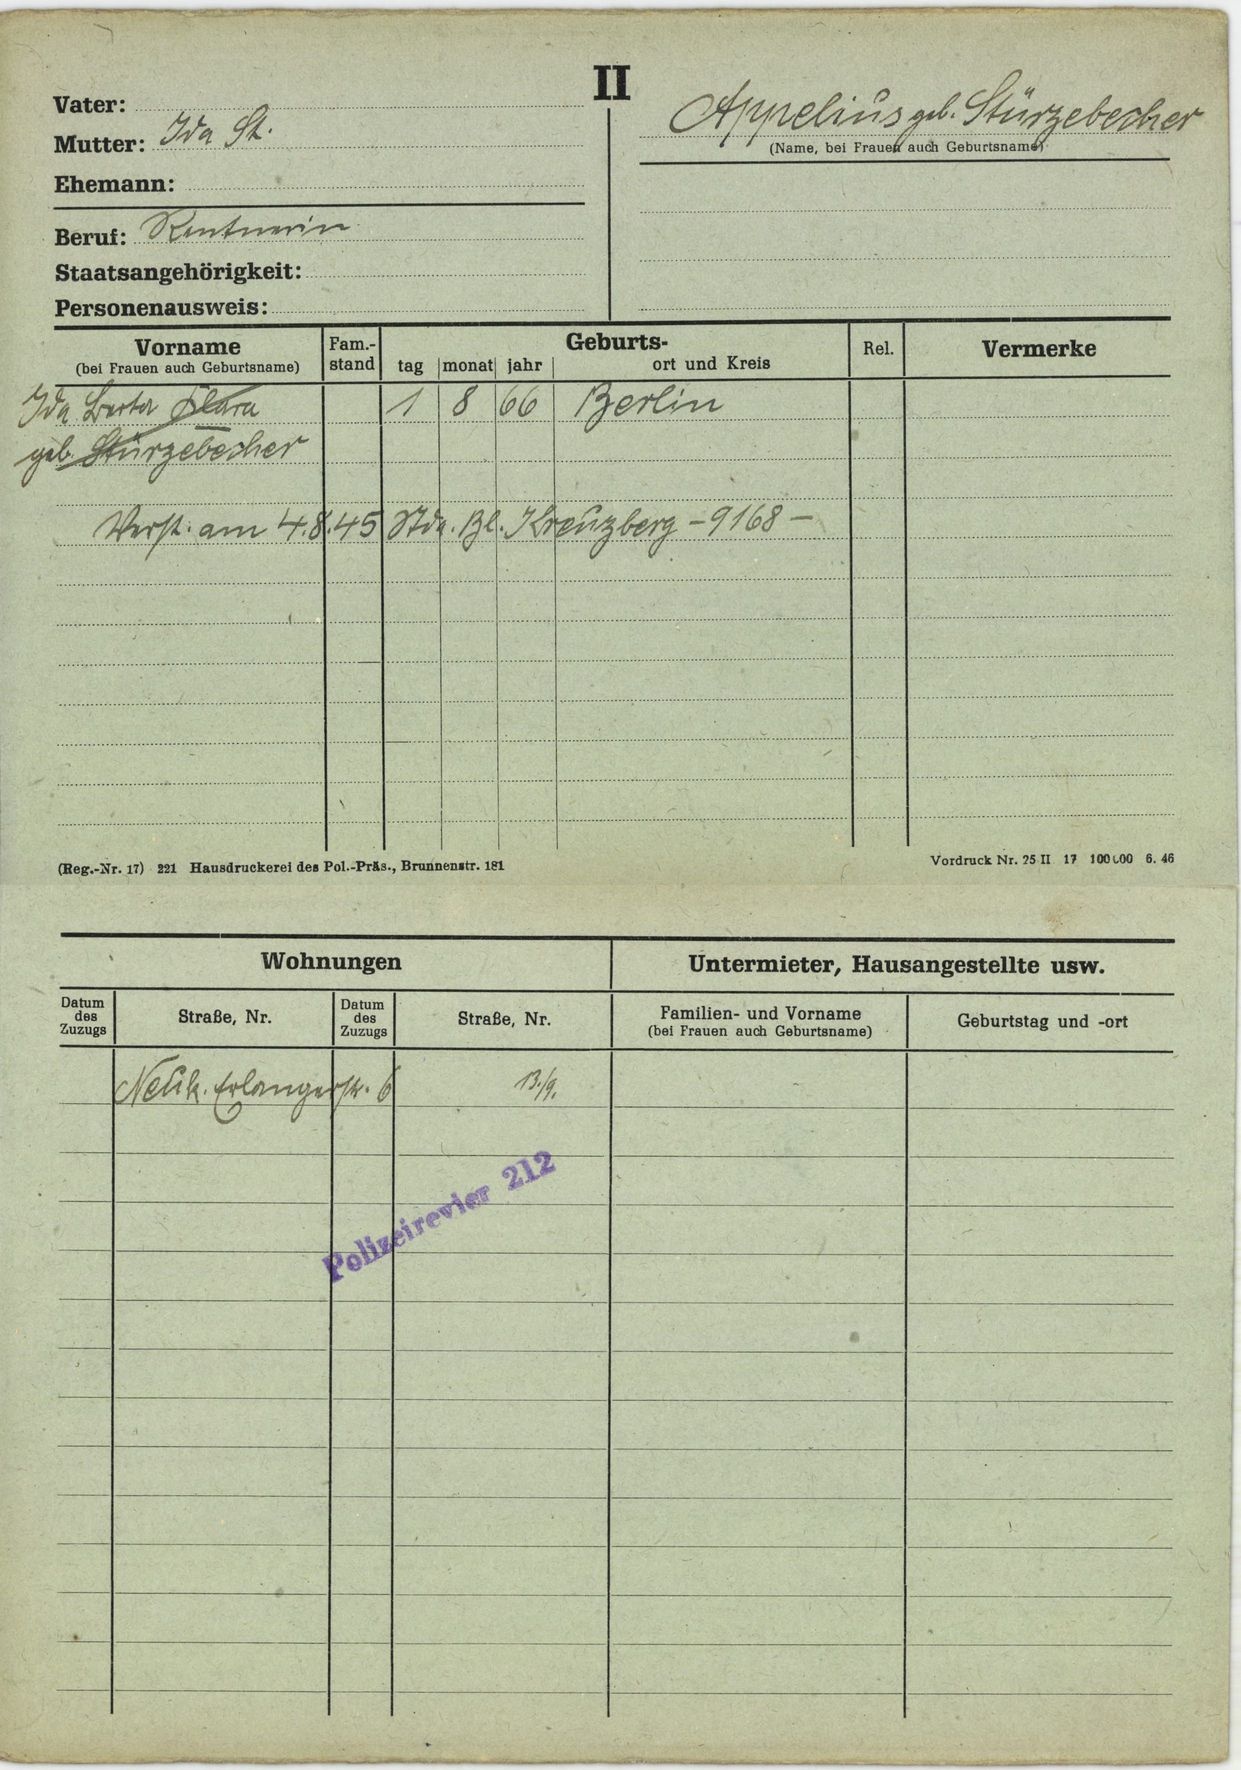
Appelius geb. Stürzebecher